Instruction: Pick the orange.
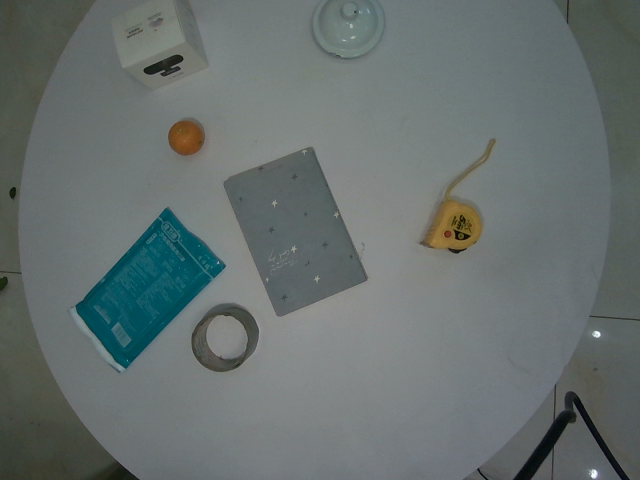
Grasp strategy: vertical